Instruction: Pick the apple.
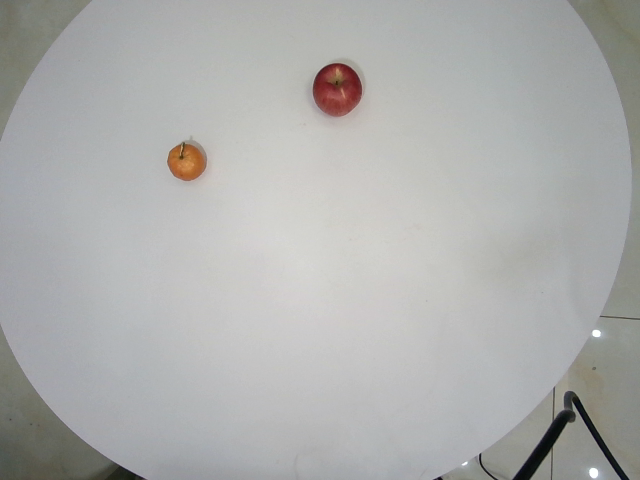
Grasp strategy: vertical